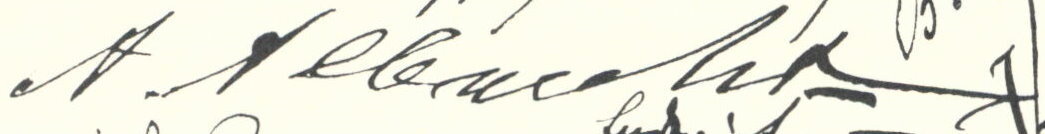
Signature of: adolf albrecht